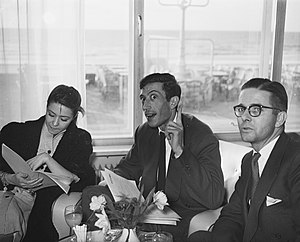
Nederlands: Collectie / Archief&#160;: Fotocollectie Anefo Reportage / Serie&#160;: [ onbekend ] Beschrijving&#160;: Optreden Patachou Kurhaus Scheveningen Datum&#160;: 21 april 1955 Locatie&#160;: Scheveningen, Zuid-Holland Trefwoorden&#160;: Optreden Instellingsnaam&#160;: Kurhaus Fotograaf&#160;: Bilsen, Joop van / Anefo Auteursrechthebbende&#160;: Nationaal Archief Materiaalsoort&#160;: Glasnegatief Nummer archiefinventaris&#160;: bekijk toegang 2.24.01.09 Bestanddeelnummer&#160;: 907-0888 Reacties Geplaatst door Musicfan op 23 juli 2017 - 14:30. In het midden de Franse zanger/komiek Philippe Clay. NB. Zowel Patachou als Philippe Clay traden op tijdens 'Premier Festival International du Disque' in het Nederlands 'Eerste nationale festival van de Grammofoonplaat 1955'. Zie ook: http://proxy.handle.net/10648/a933dcc0-d0b4-102d-bcf8-003048976d84